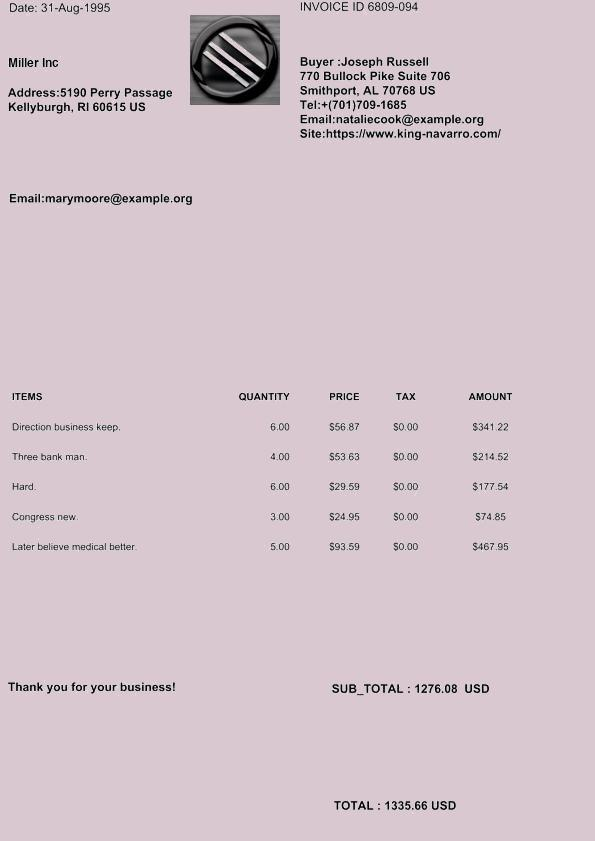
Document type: Invoice